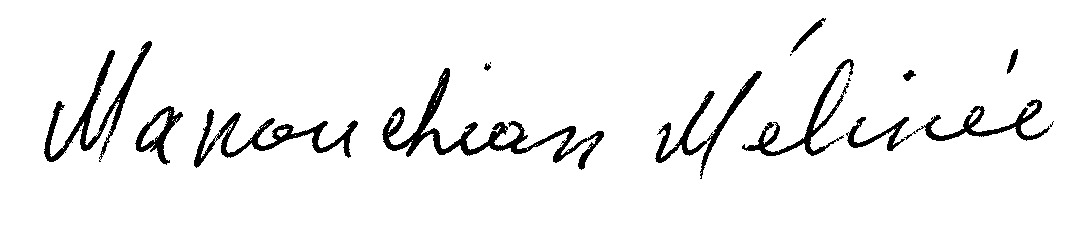
Signature of: mélinée manouchian